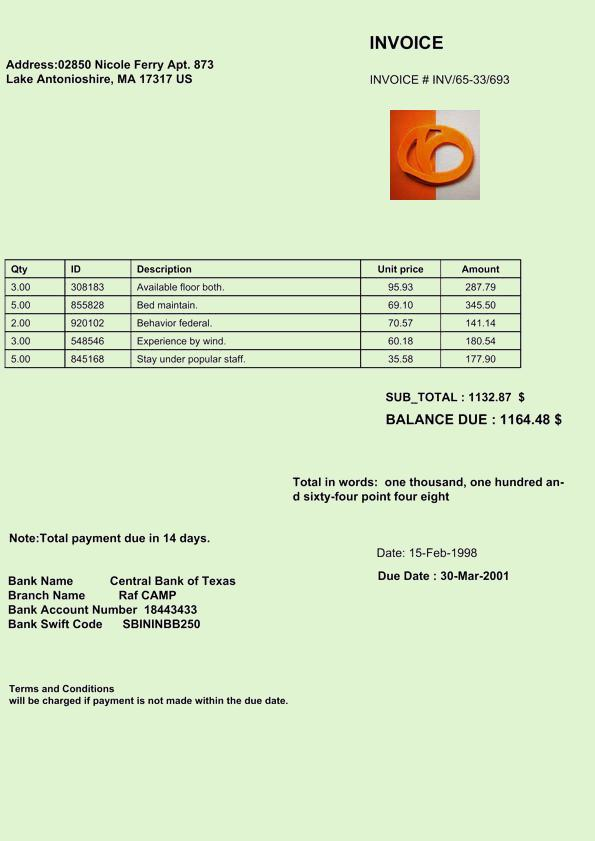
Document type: Invoice